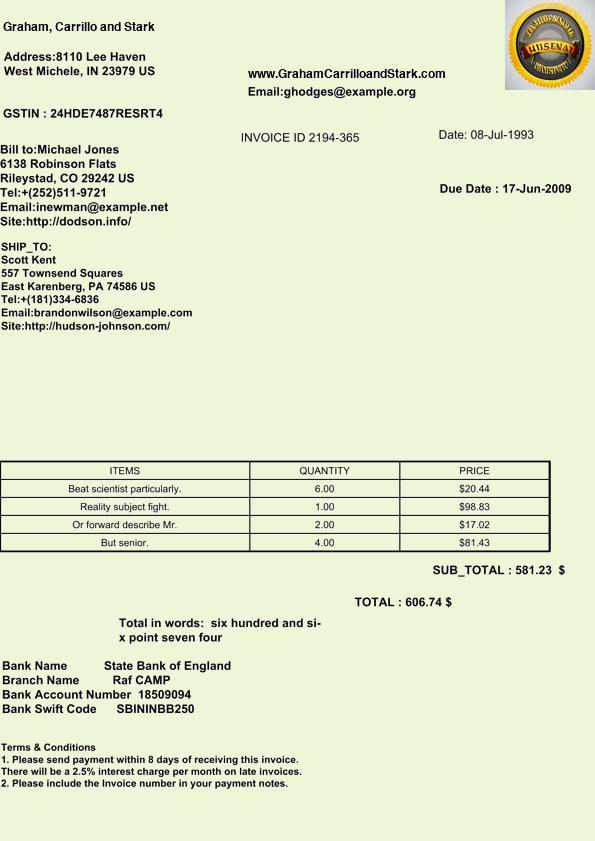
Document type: Invoice